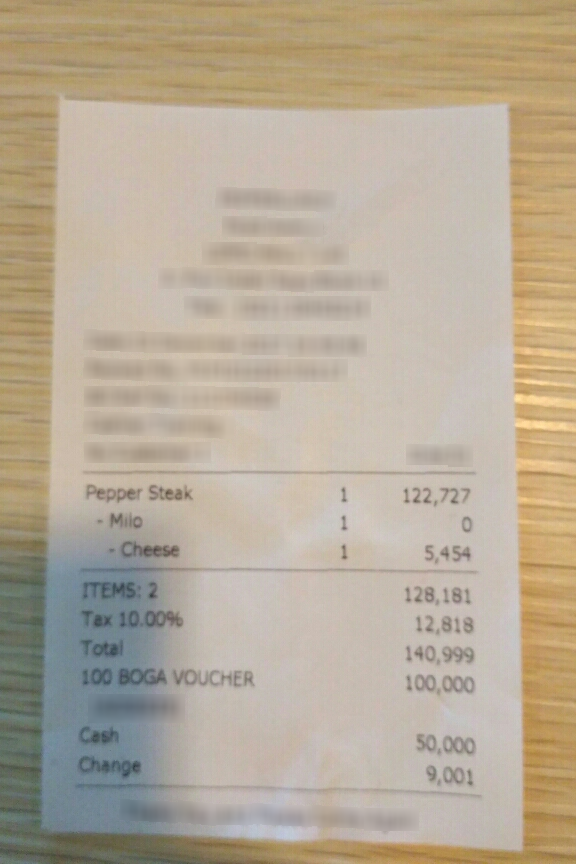
Number of items: 6
Subtotal: 128,181
Tax: 12,818
Total: 140,999
OCR text regions:
text: Pepper
text: Steak
text: 1
text: 122,727
text: Milo
text: 1
text: 0
text: - Cheese
text: 1
text: 5,454
text: 128,181
text: Tax 10.00%
text: 12,818
text: Total
text: 140,999
text: 100
text: BOGA
text: VOUCHER
text: 100,000
text: Cash
text: 50,000
text: Change
text: 9,001
text: ITEMS: 2